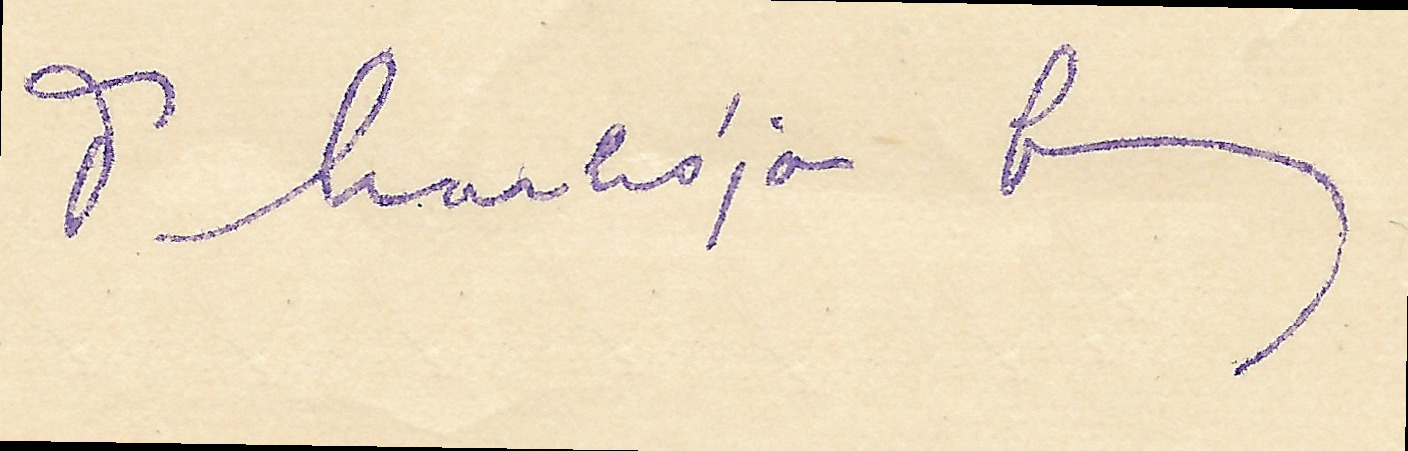
Signature of: imre markója